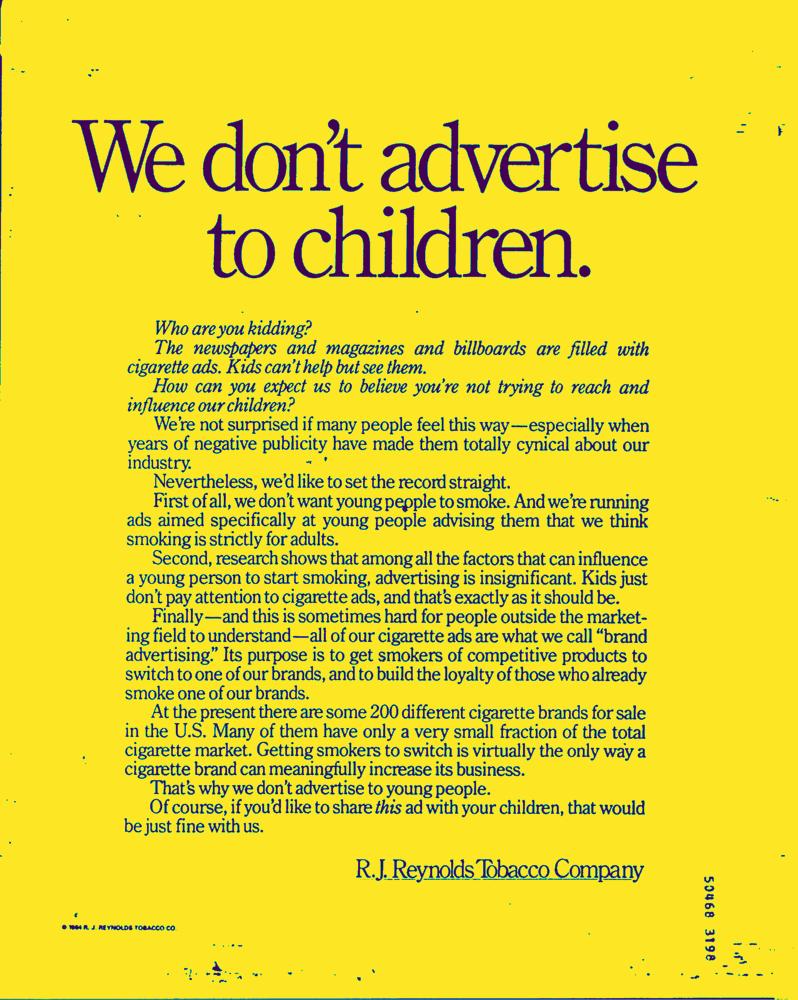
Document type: AD